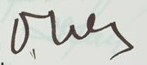
Signature of: georgi ivanov